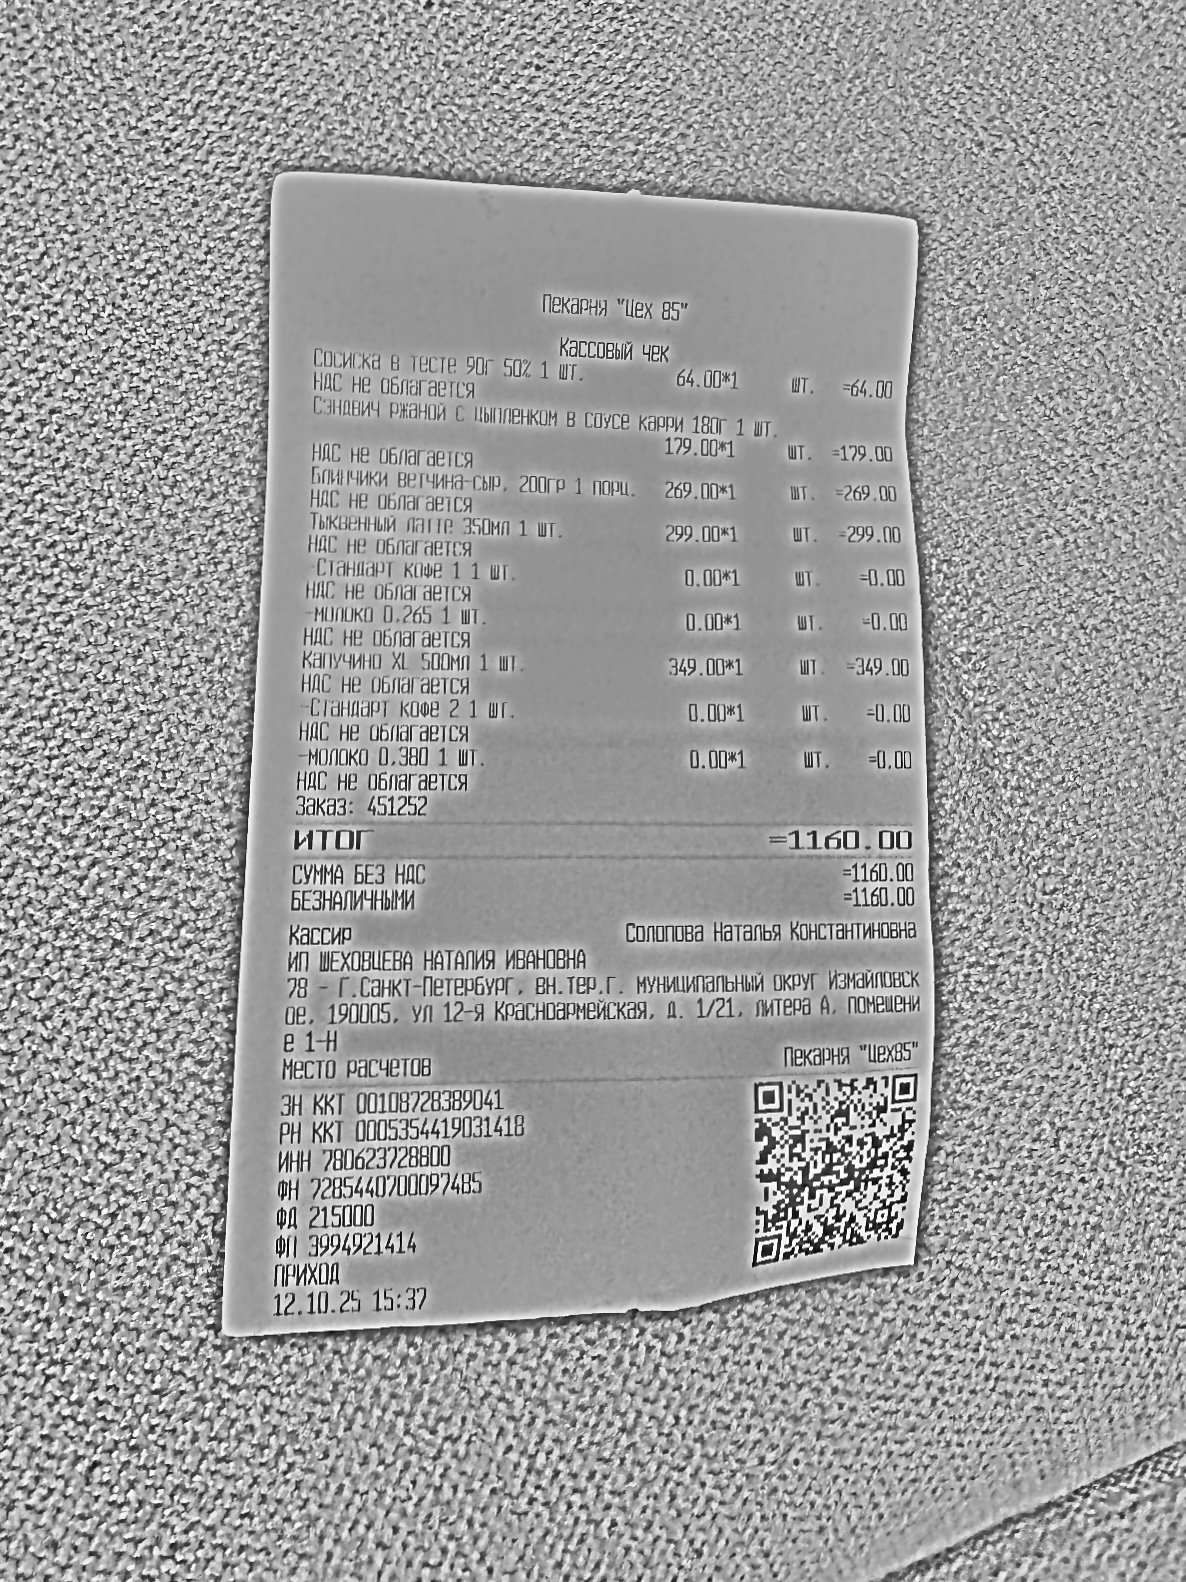
Продавец: ИП ШЕХОВЦЕВА НАТАЛИЯ ИВАНОВНА
ИНН: 780623728800
Дата: 12.10.25
Товары: Сосиска в тесте 90г 50% 1 шт.; Сэндвич ржаной с цыпленком в соусе карри 180г 1 шт.; Блинчики ветчина-сыр, 200гр 1 порц.; Тыквенный латте 350мл 1 шт.; -Стандарт кофе 1 1 шт.; -молоко 0.265 1 шт.; Капучино XL 500мл 1 шт.; -Стандарт кофе 2 1 шт.; -молоко 0.380 1 шт.
Количество: 1; 1; 1; 1; 1; 1; 1; 1; 1
Цена: 64.00; 179.00; 269.00; 299.00; 0.00; 0.00; 349.00; 0.00; 0.00
Сумма: 64.00; 179.00; 269.00; 299.00; 0.00; 0.00; 349.00; 0.00; 0.00
Итого: 1160.00